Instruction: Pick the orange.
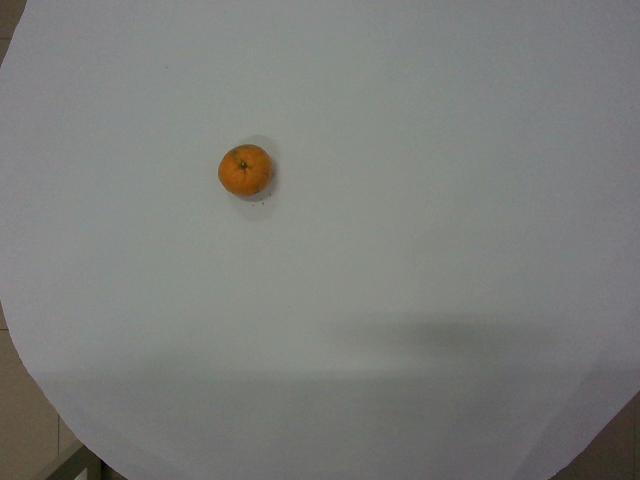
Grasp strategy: vertical